Question: What could the diagnosis suggest?
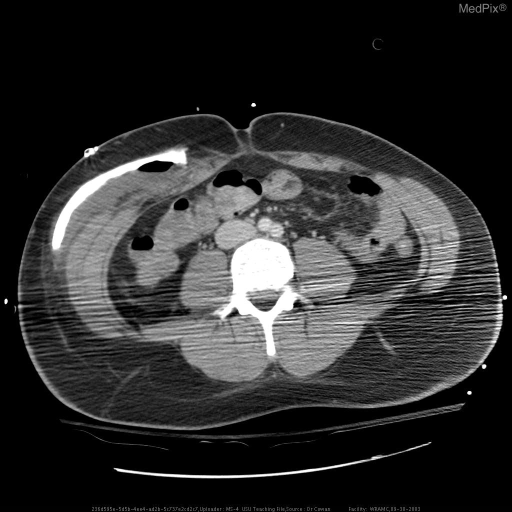
Answer: The possible diagnosis includes ACA ischemia

-	Surgical
-	Heterotopic ossification
-	Myositis ossificans.